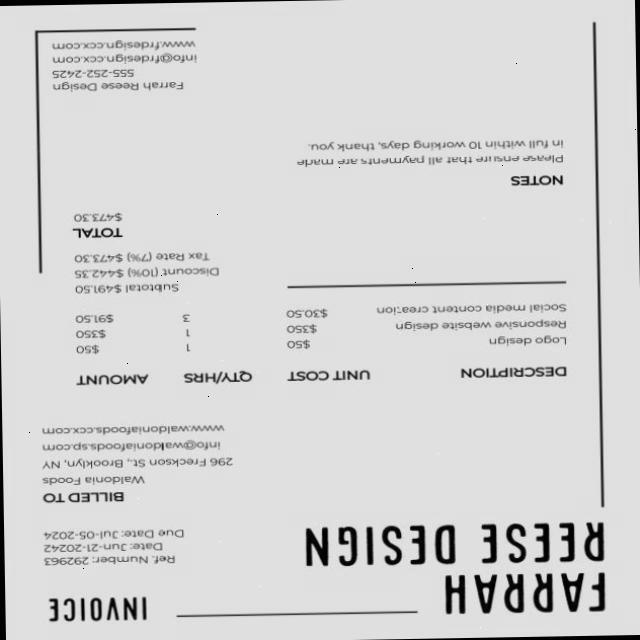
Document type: Invoice